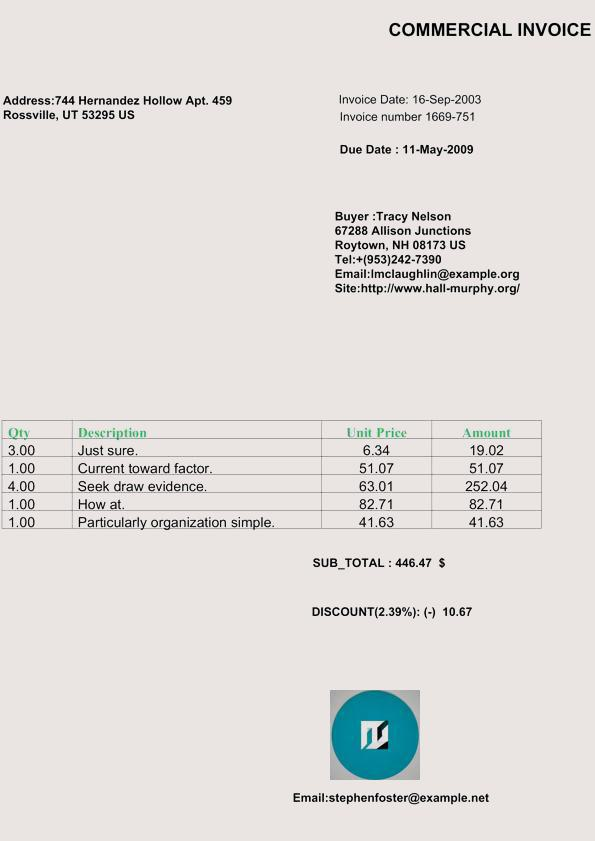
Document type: Invoice